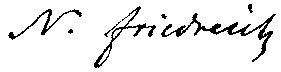
Signature of: nikolaus friedreich